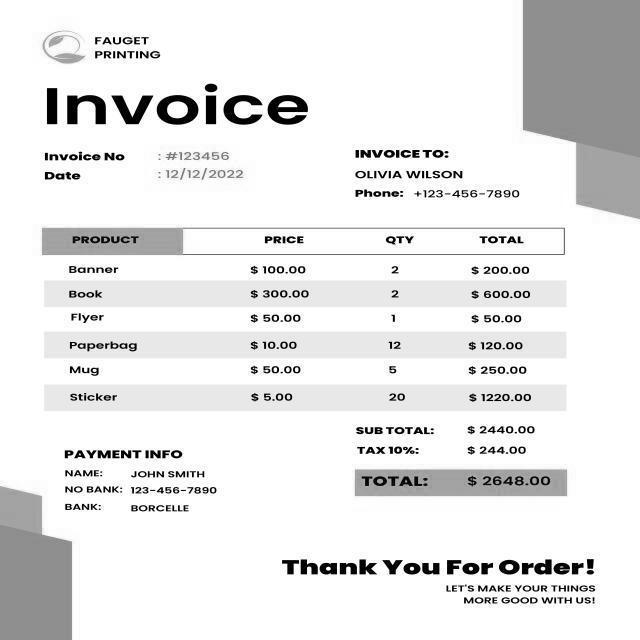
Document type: Invoice